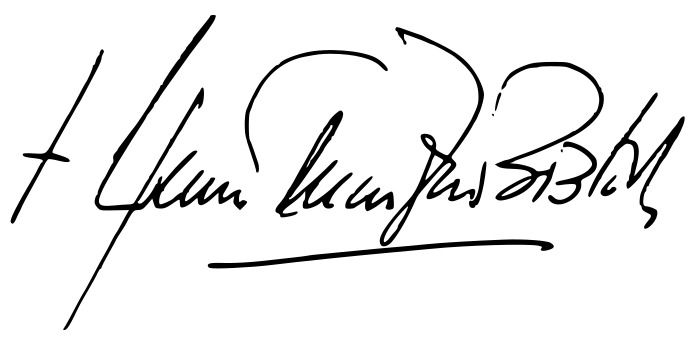
Signature of: lluís martínez i sistach